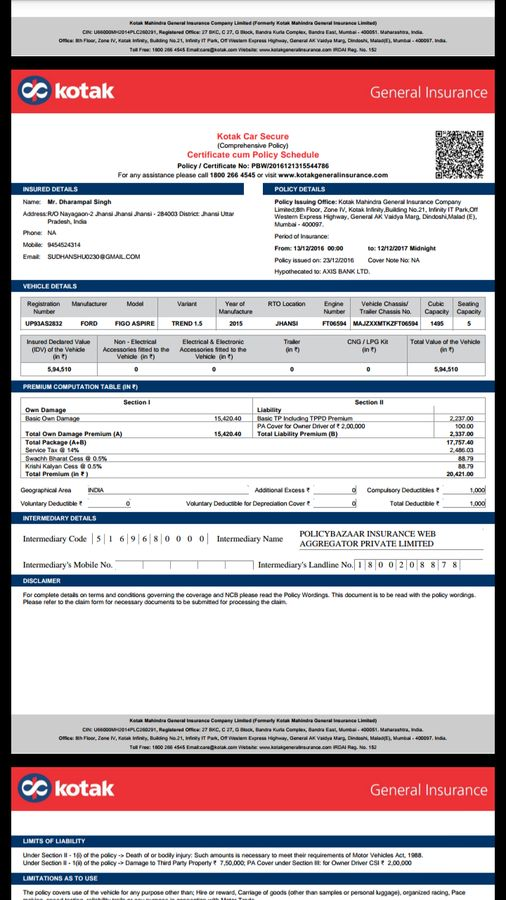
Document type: Invoice